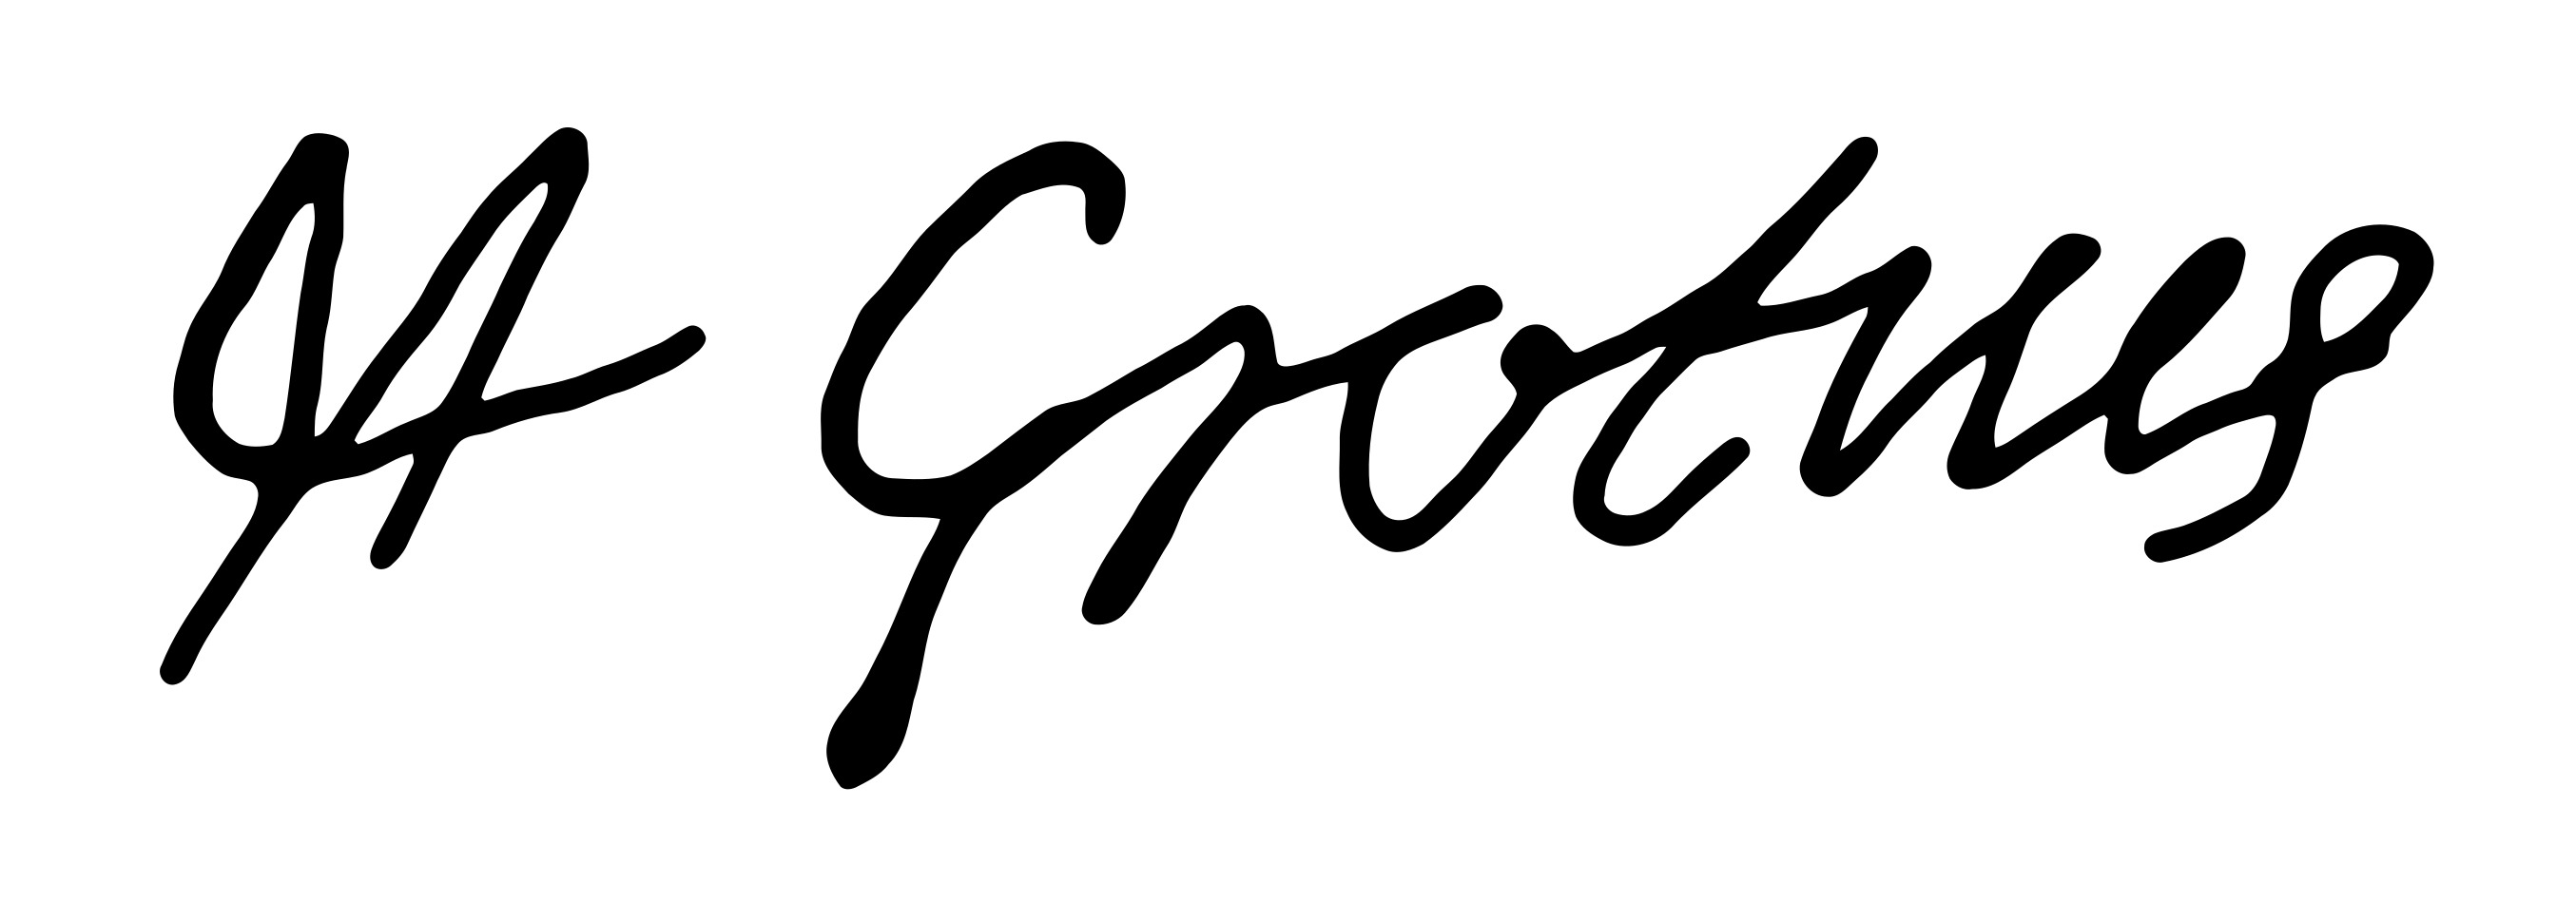
Signature of: hugo grotius